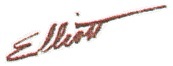
Signature of: freeman elliott